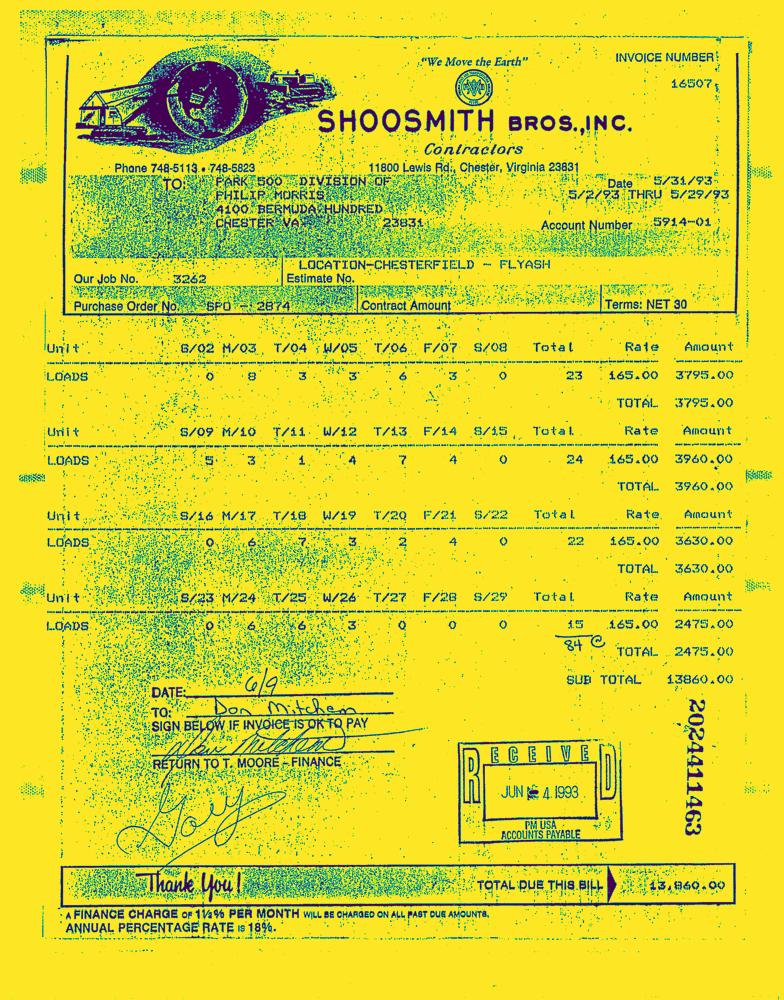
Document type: Invoice-Doc